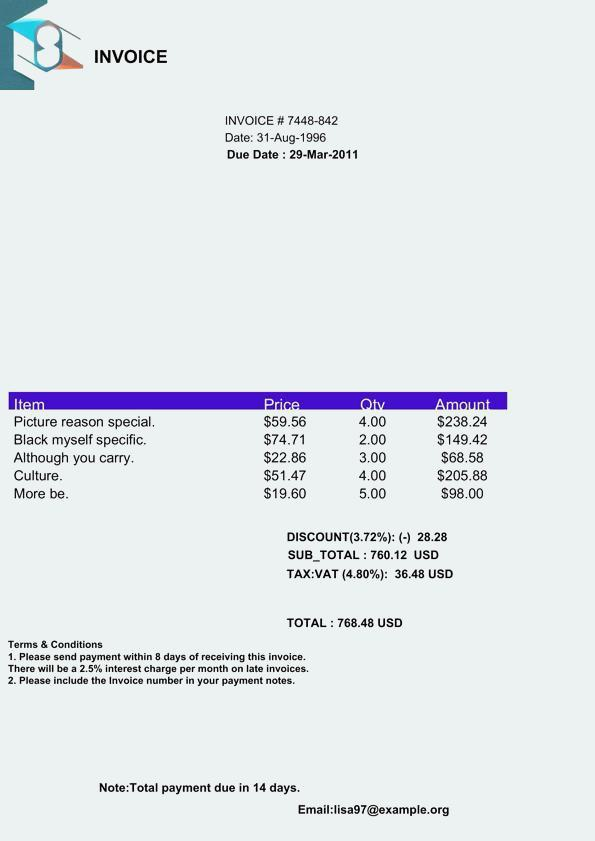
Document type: Invoice